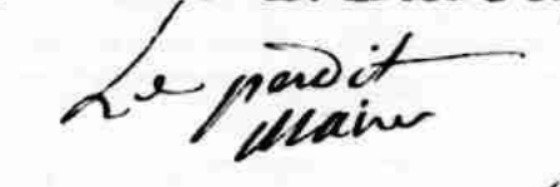
Signature of: jean leperdit